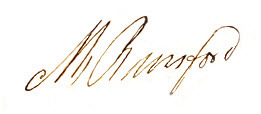
Signature of: marcus rainsford